Question: Explain the disease:
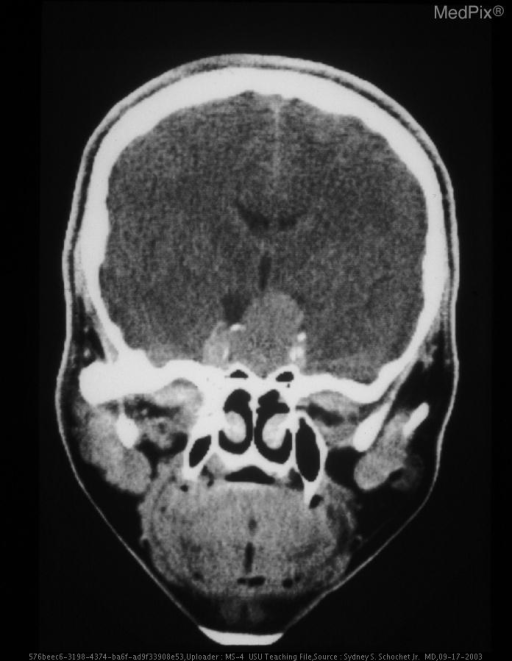
Answer: The disease is discussed as: About 10 to 20% of pituitary adenomas produce growth hormone and virtually all are functional and produce acromegaly in the adult.  Histologically, the tumors may be either heavily or sparsely granulated. The sparsely granulated growth hormone producing adenomas are further characterized by the presence of intracytoplasmic fibrous bodies.  These are composed of a compact mass of tangled intermediate filaments that will stain for cytokeratin.  The fibrous bodies are virtually diagnostic of the sparsely granulated growth hormone adenomas.